Question: Can you provide the account number mentioned in the document?
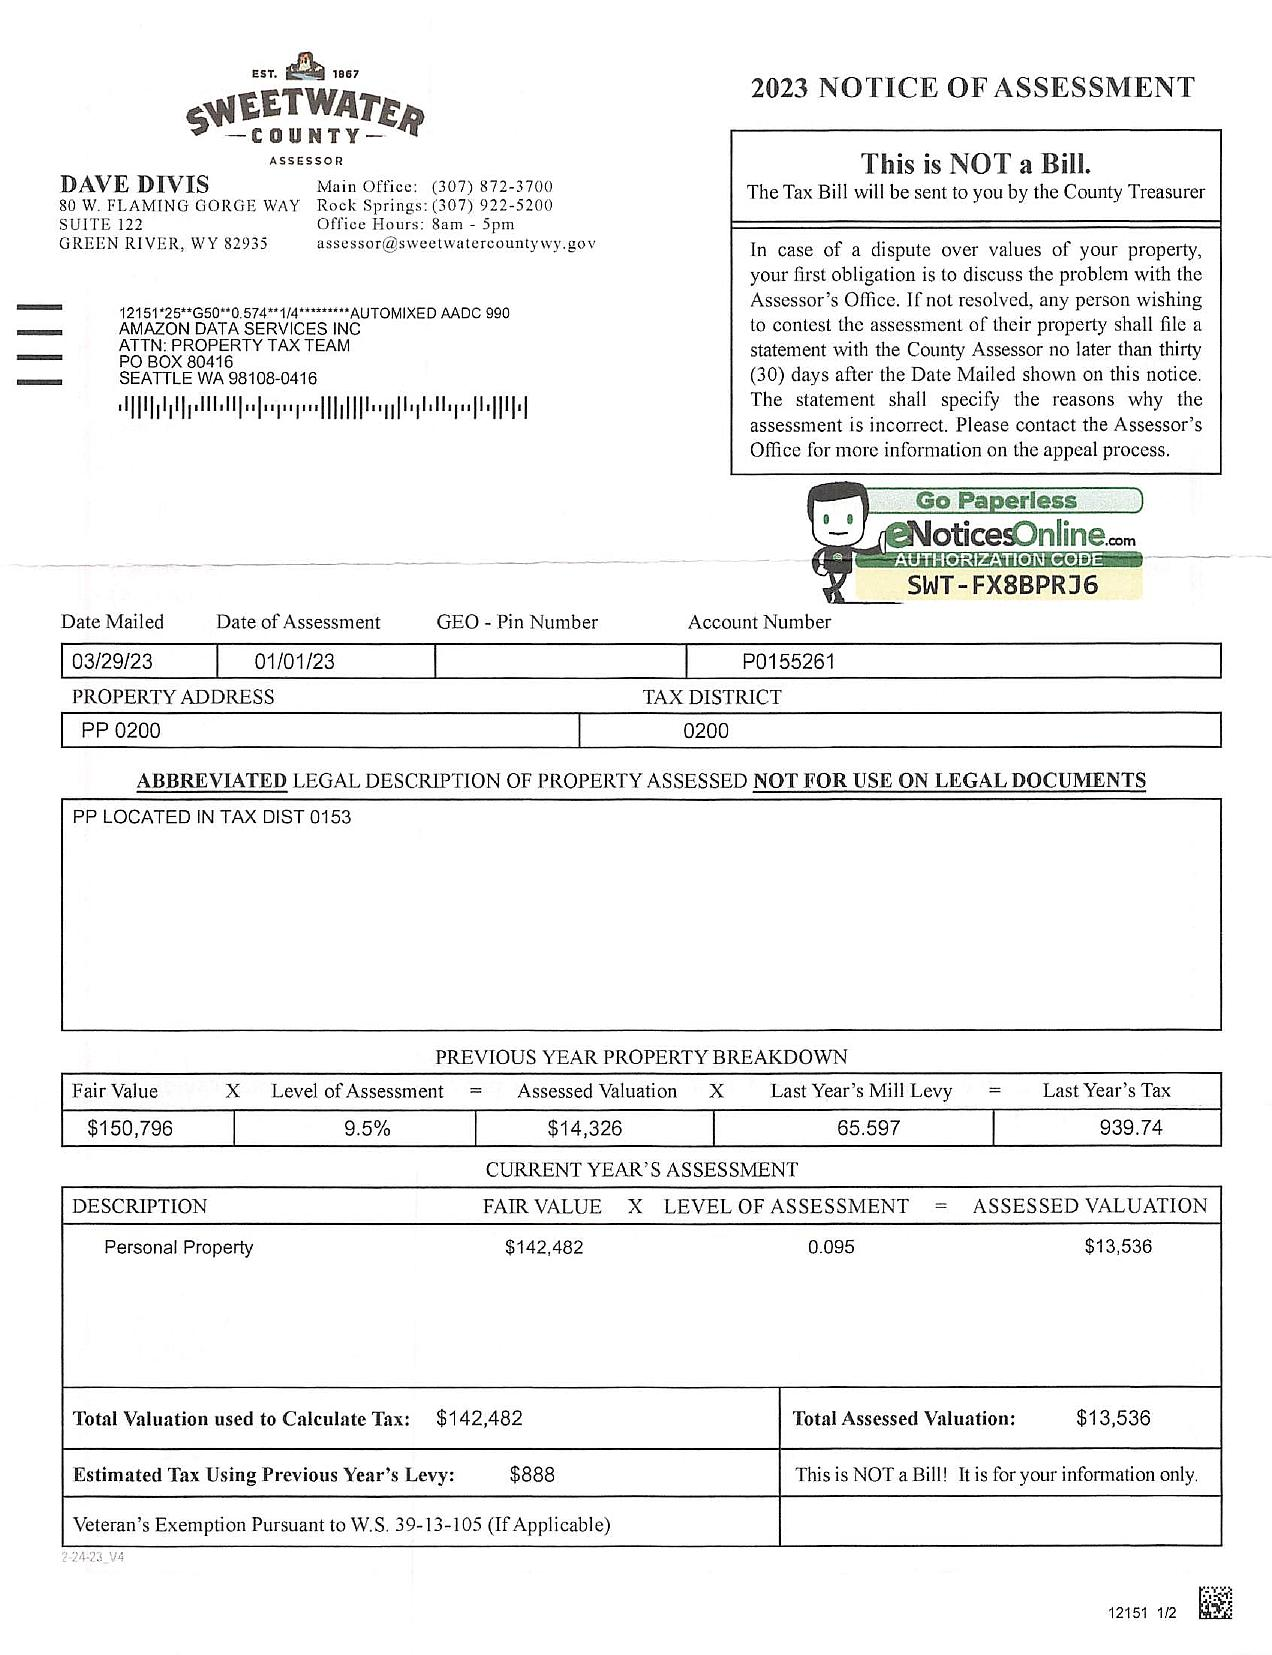
Answer: "P0155261"